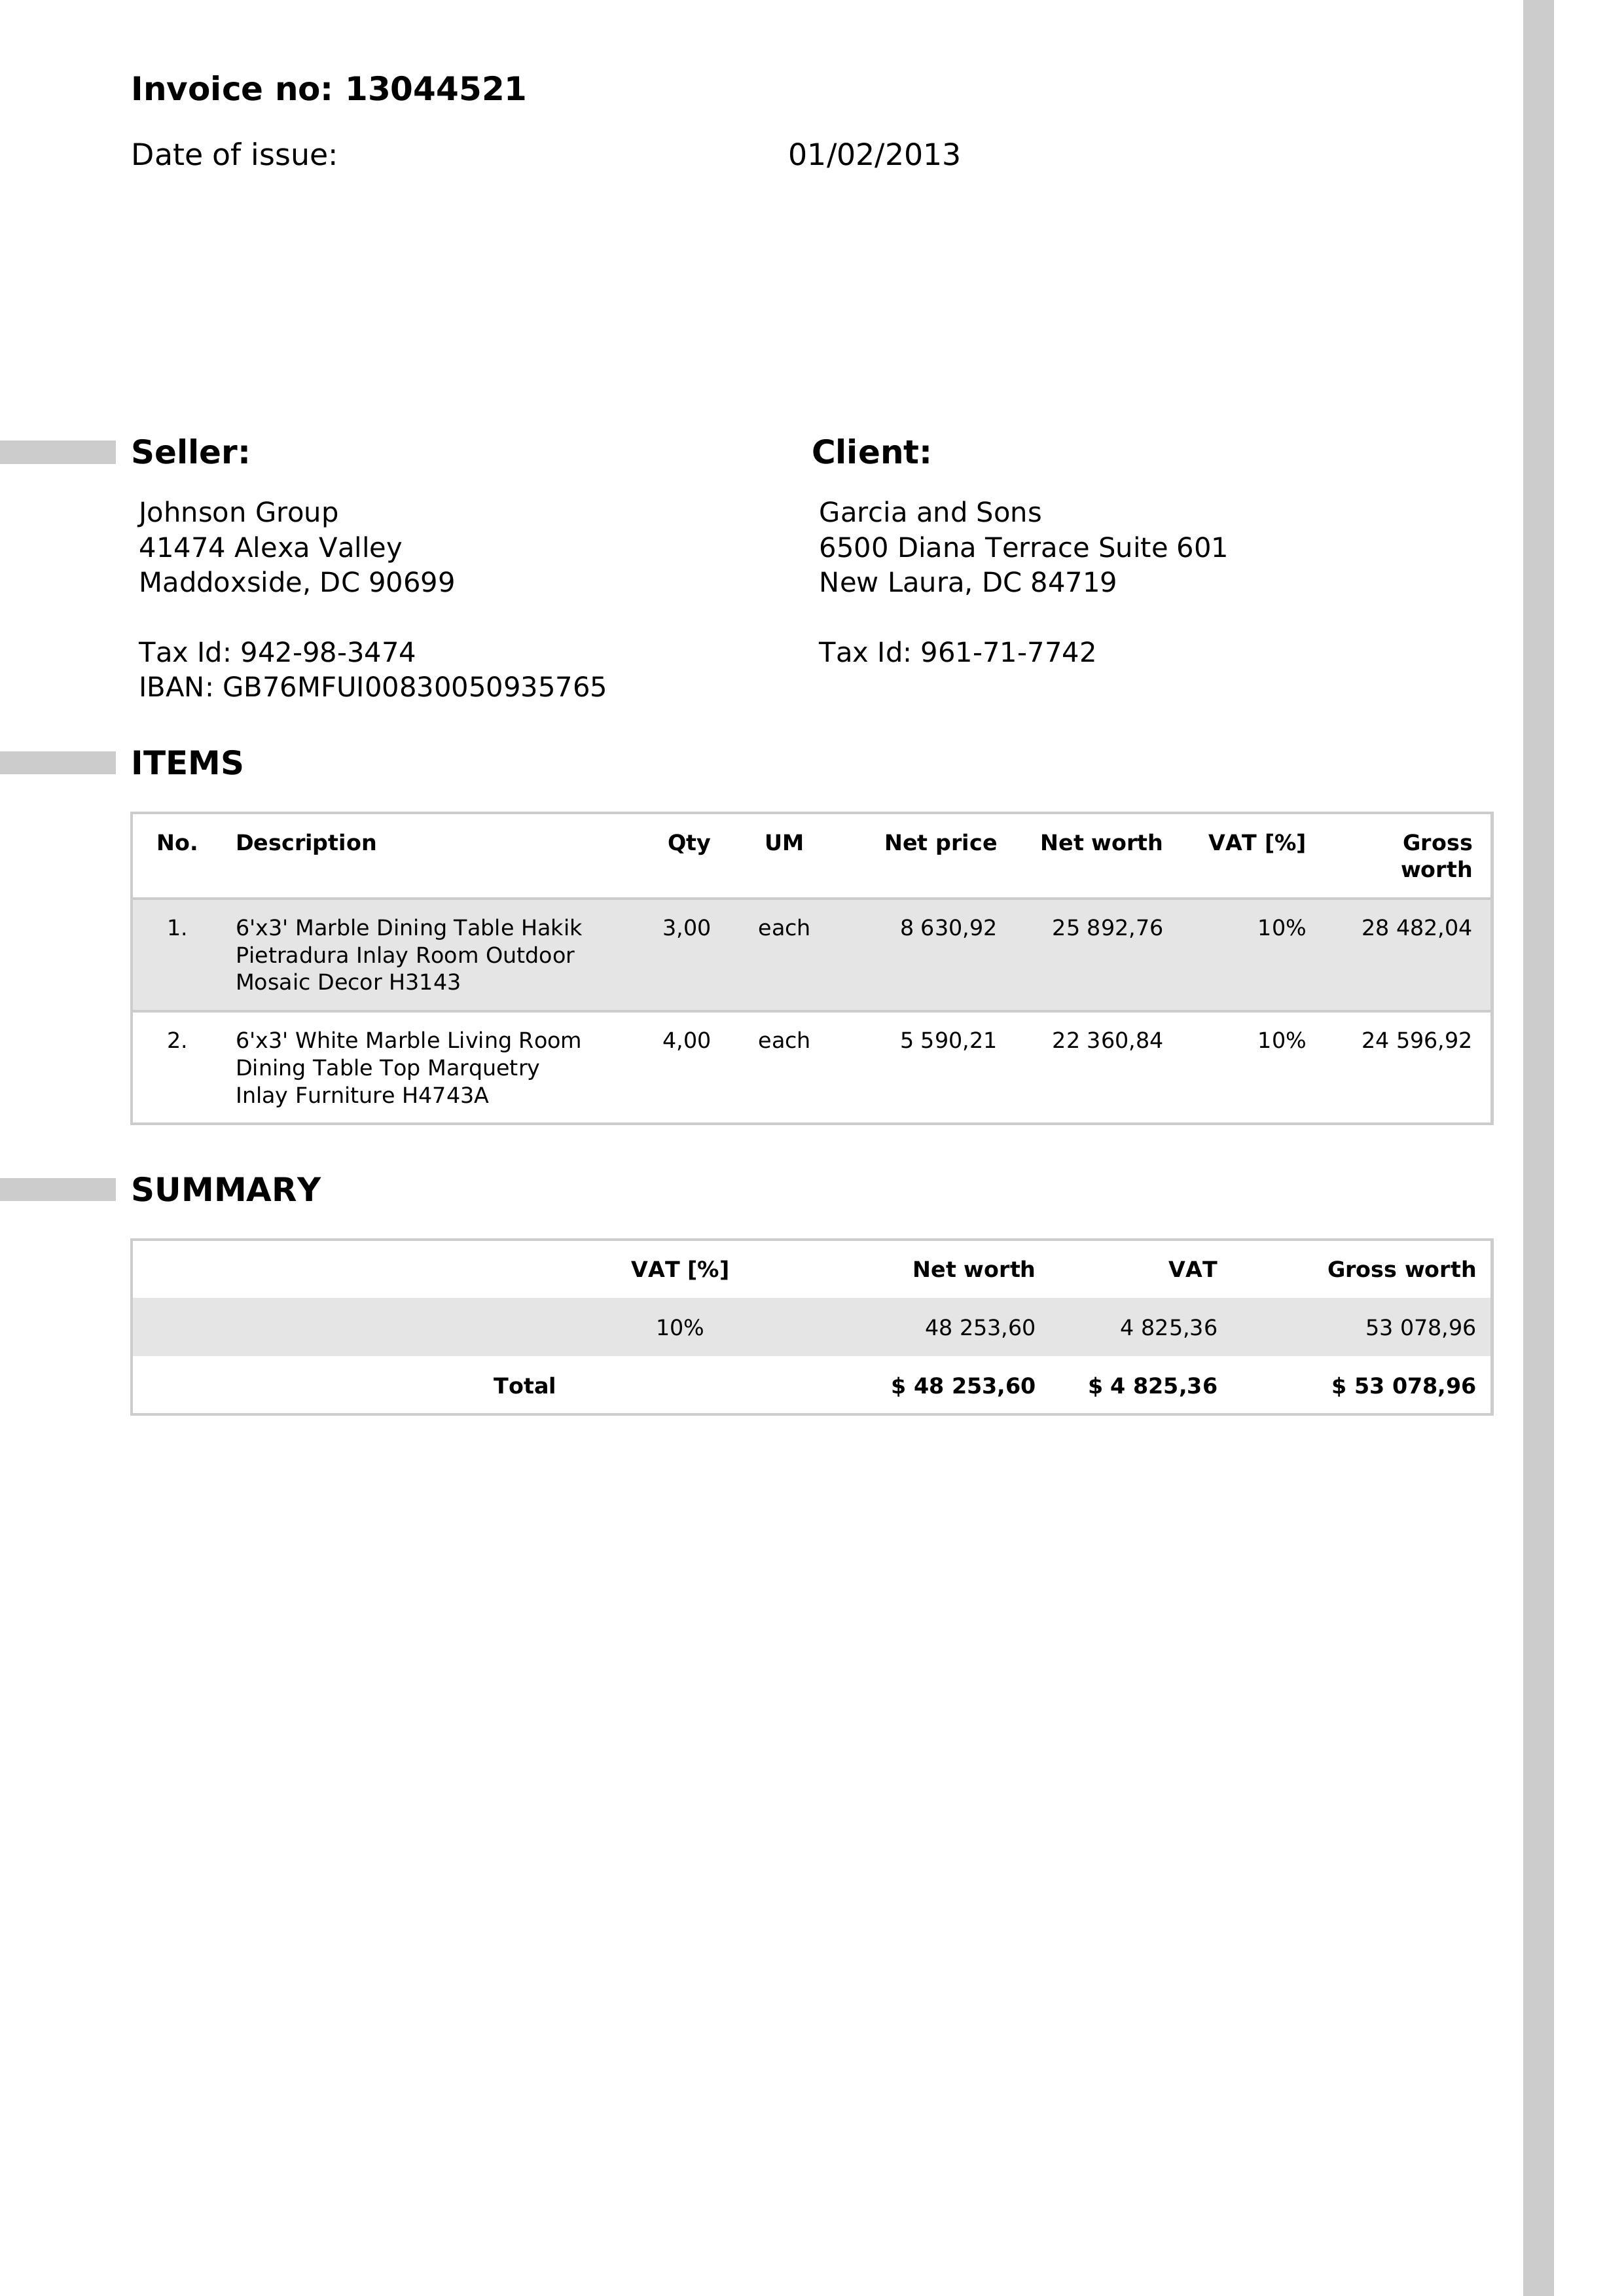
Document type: Invoice